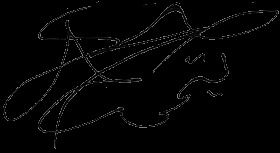
Signature of: taimur bin faisal al said